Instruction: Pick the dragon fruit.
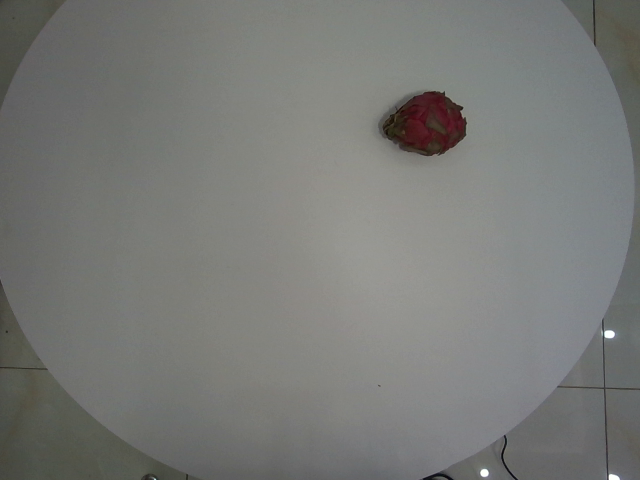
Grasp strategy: vertical